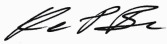
Signature of: keith brown